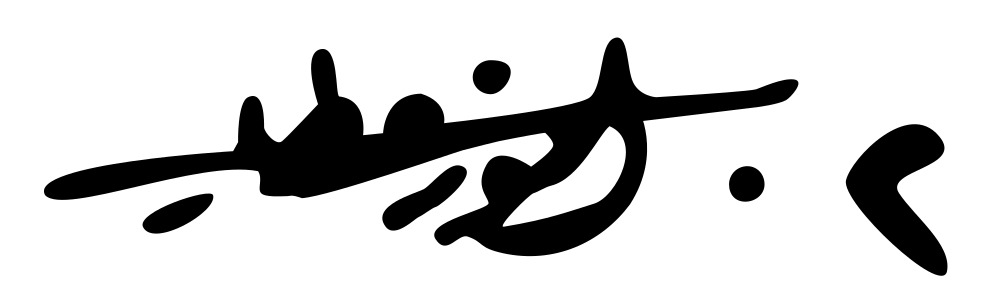
Signature of: anwar al attar